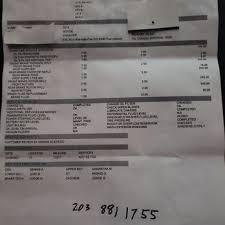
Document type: Invoice